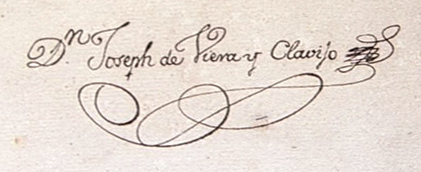
Signature of: josé de viera y clavijo